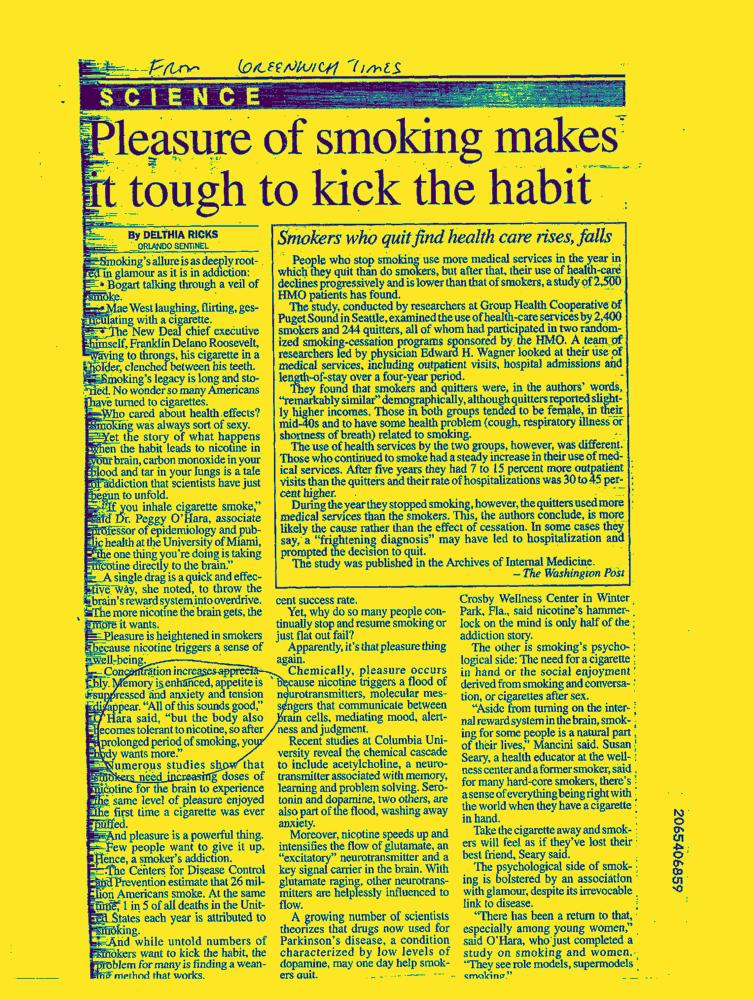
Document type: News-Article